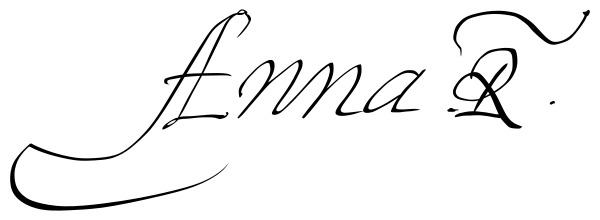
Signature of: anne of denmark